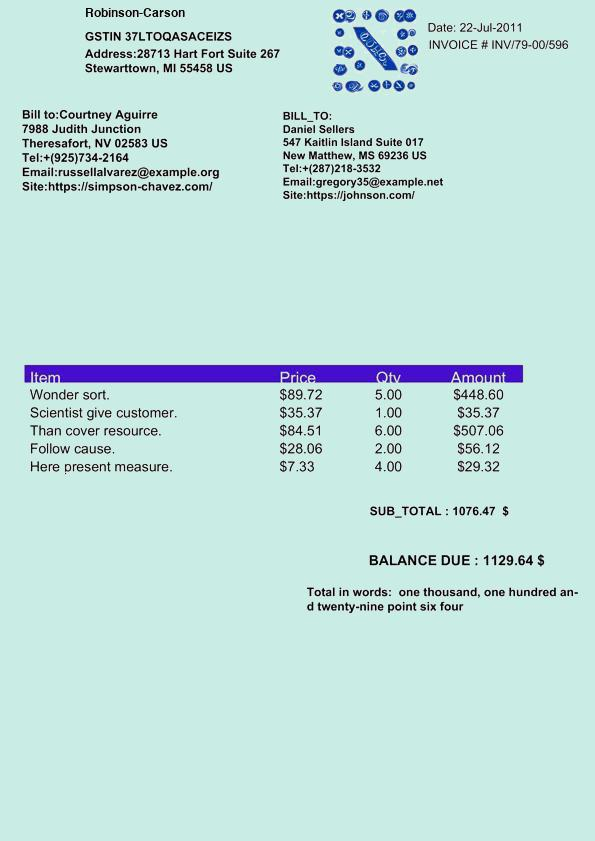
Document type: Invoice